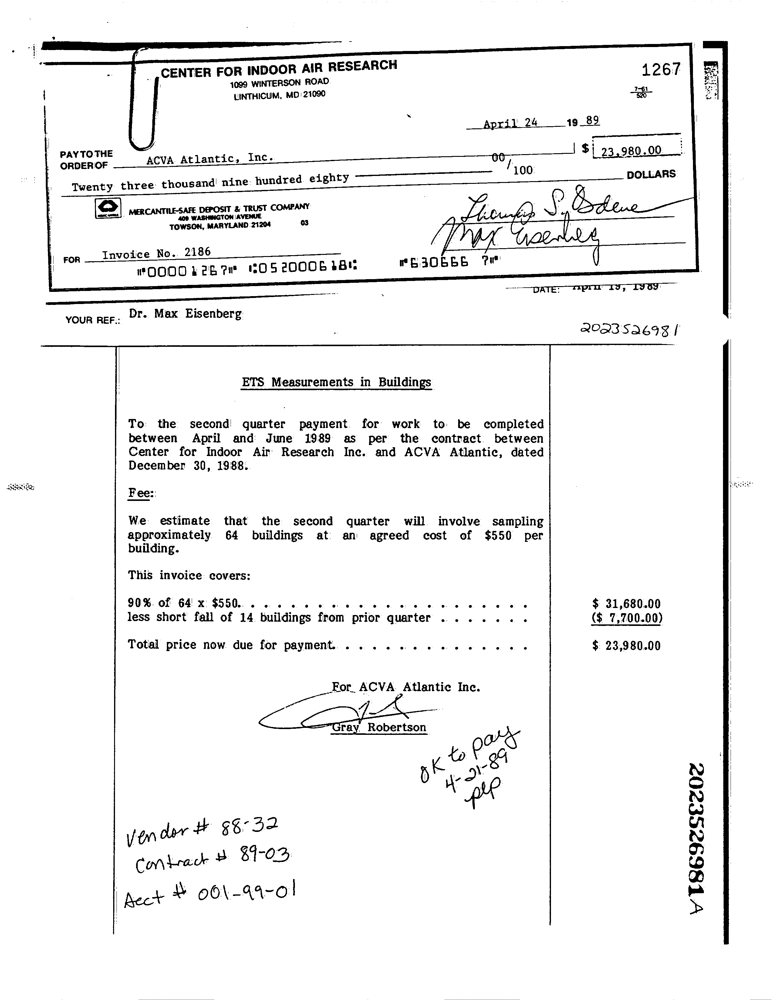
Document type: Invoice